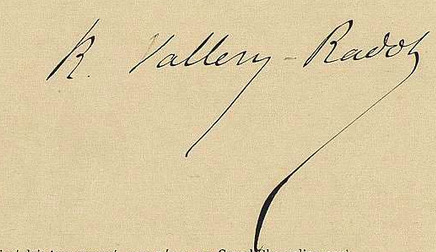
Signature of: rené vallery radot